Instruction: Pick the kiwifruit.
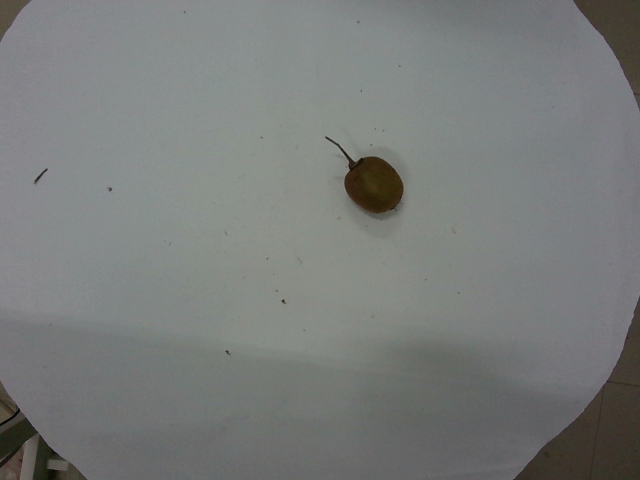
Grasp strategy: vertical